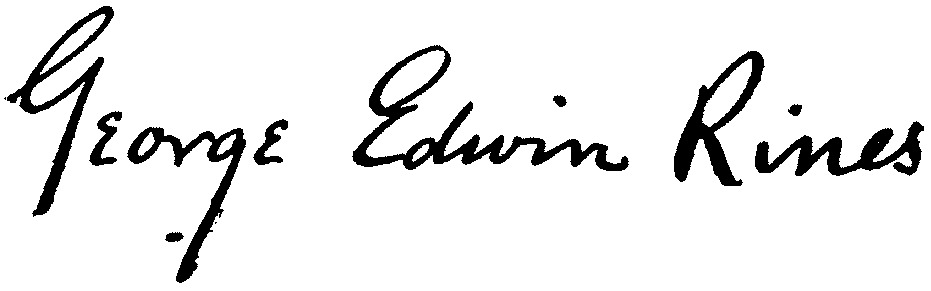
Signature of: george edwin rines